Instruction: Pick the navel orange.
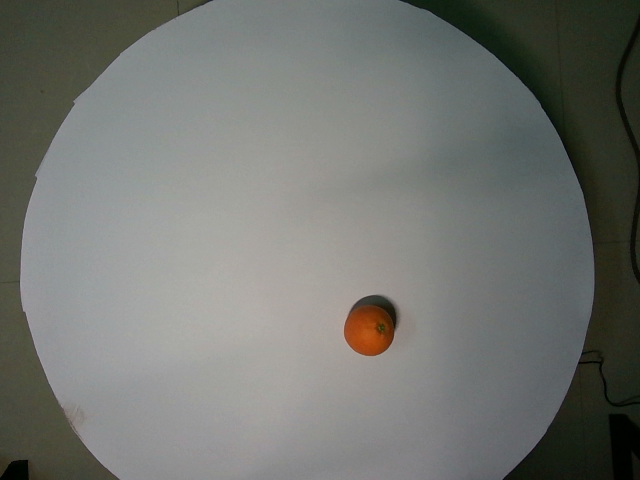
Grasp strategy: vertical